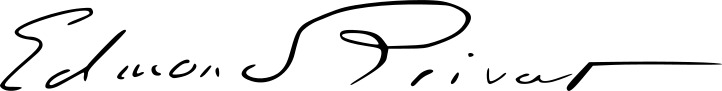
Signature of: edmond privat